Please extract the written amount, numerical amount, recipient's name, date on the cheque, and the bank's name from the image.
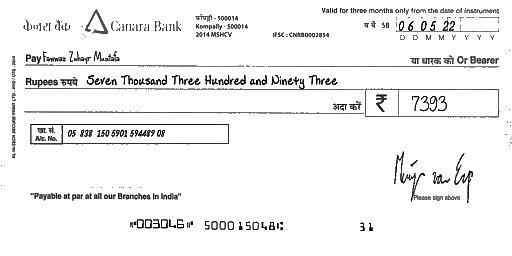
amt_in_words: Seven Thousand Three Hundred and Ninety Three
amt_in_figures: 7393
payee_name: Fawwaz Zuhayr Mustafa
bank_name: Canara Bank
cheque_date: 06/05/22